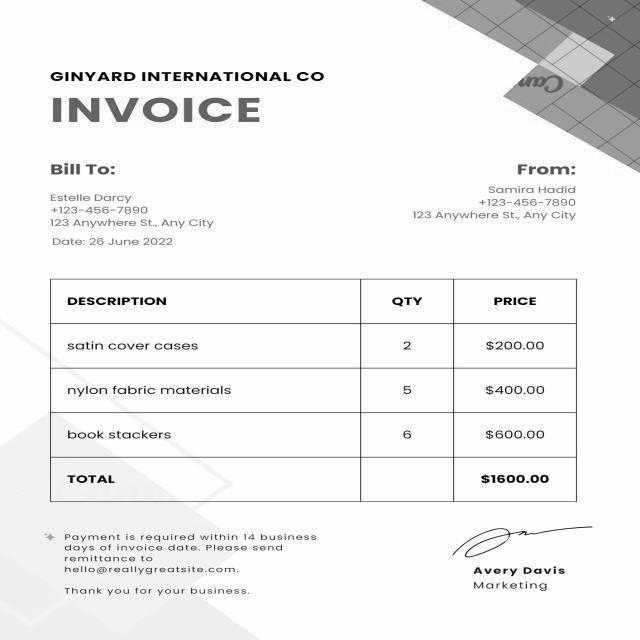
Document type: Invoice